Question: What type of tax is indicated in the document, personal property or real estate?
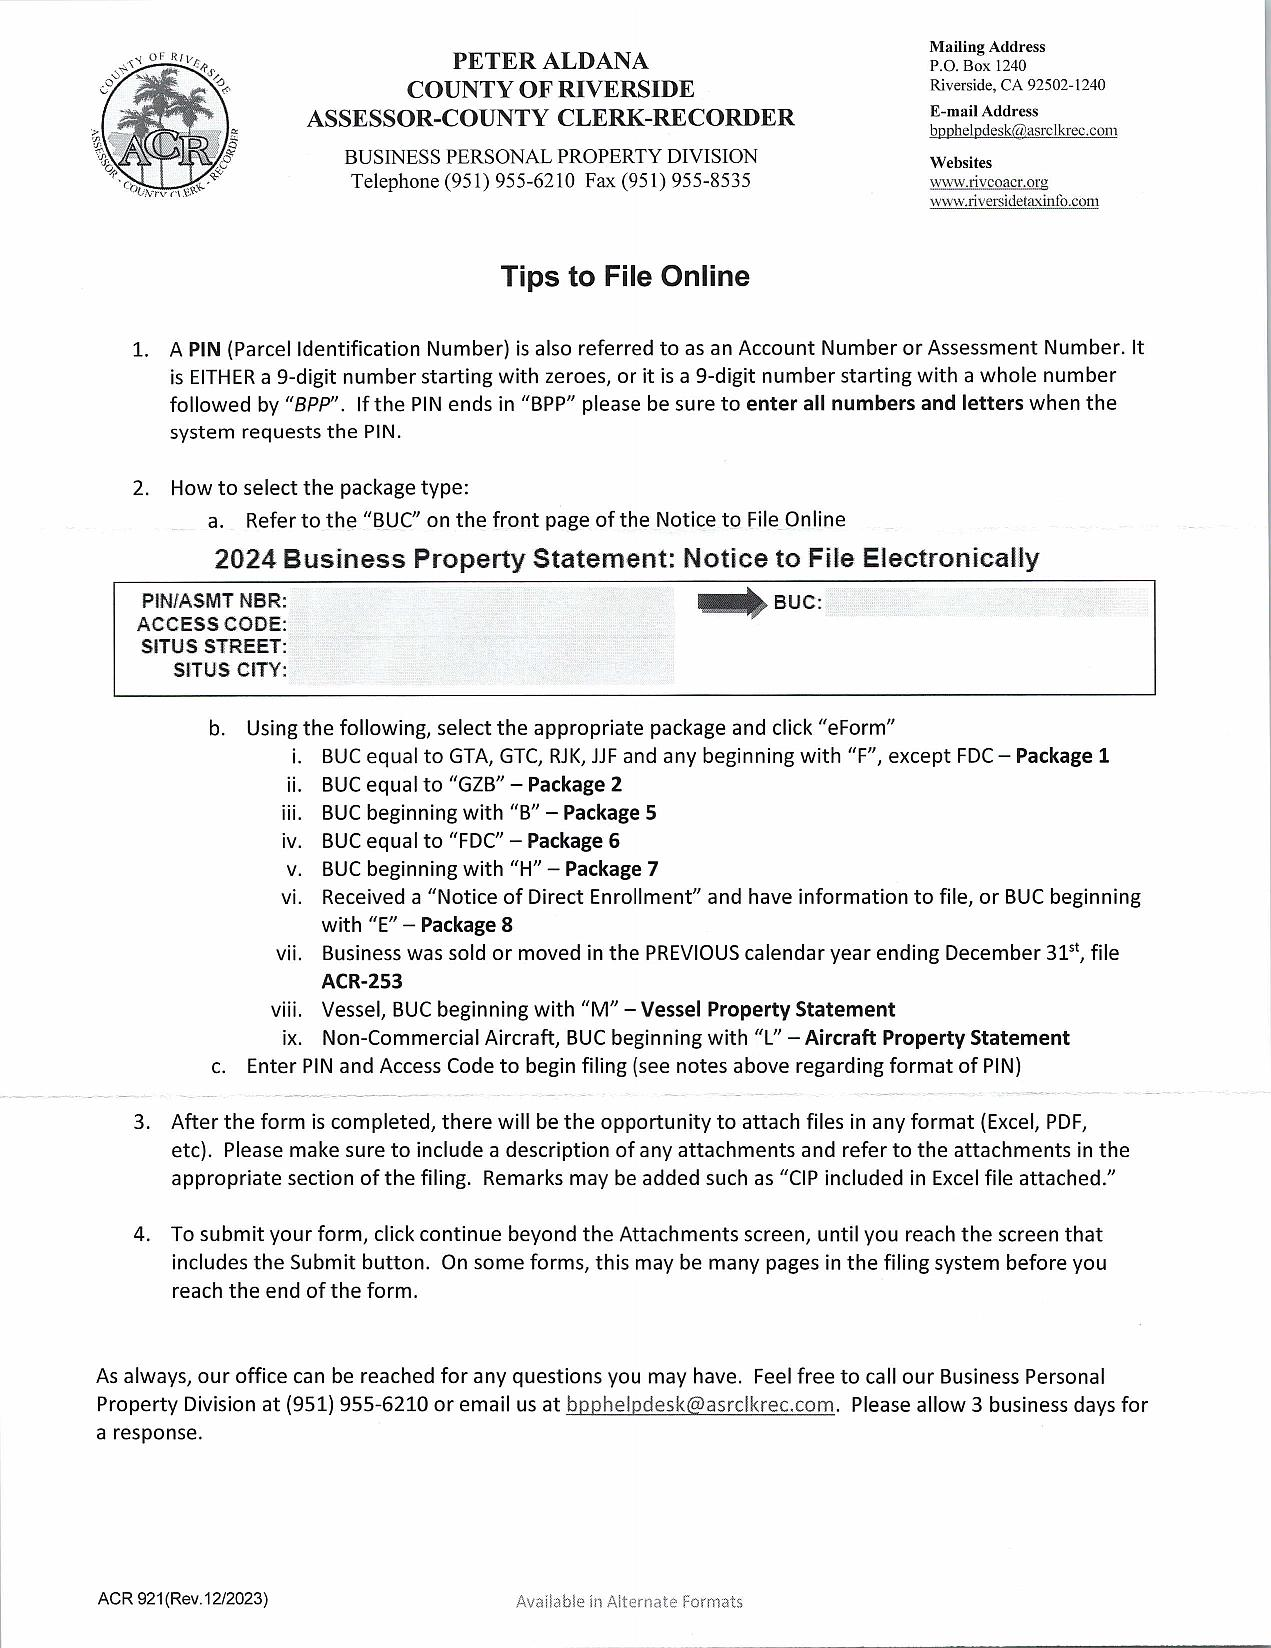
Answer: "Personal Property"